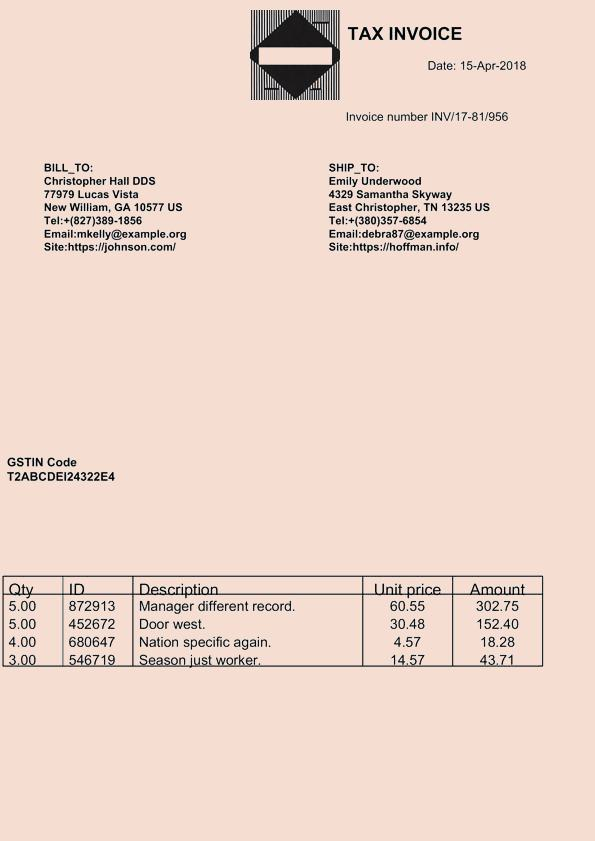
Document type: Invoice